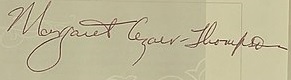
Signature of: margaret cezair thompson